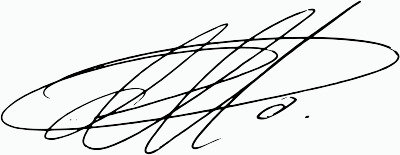
Signature of: pablo pérez coronado